Question: In what way does the history help explain the case?
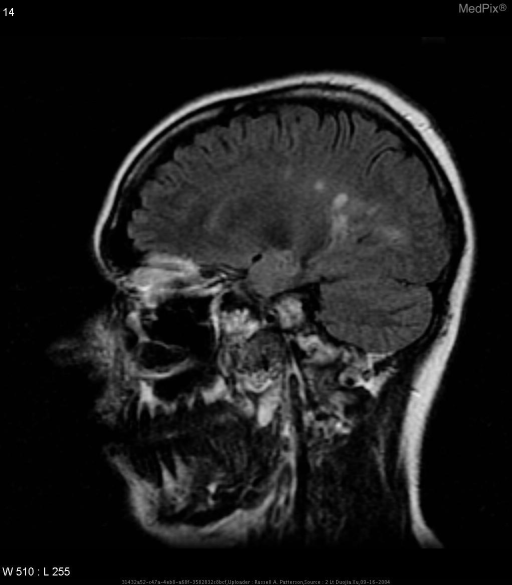
Answer: The patient's history of 25 y/o woman has left UE weakness and chorea; with sensory loss to her left arm.  Rapidly worsening of spasm in the wrist and hand. is key in understanding the case.